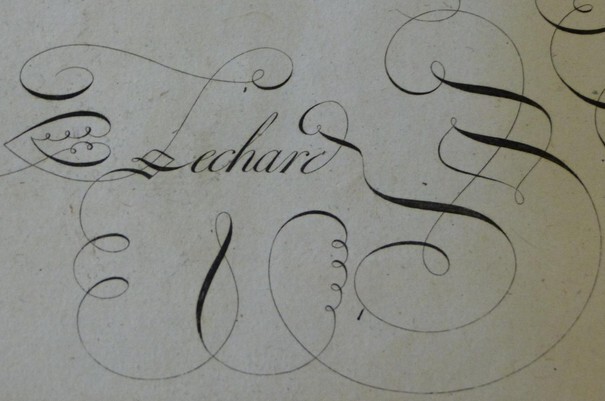
Signature of: charles lechard